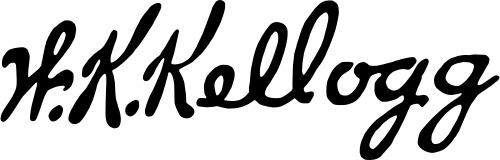
Signature of: will keith kellogg